Question: Describe the condition in detail:
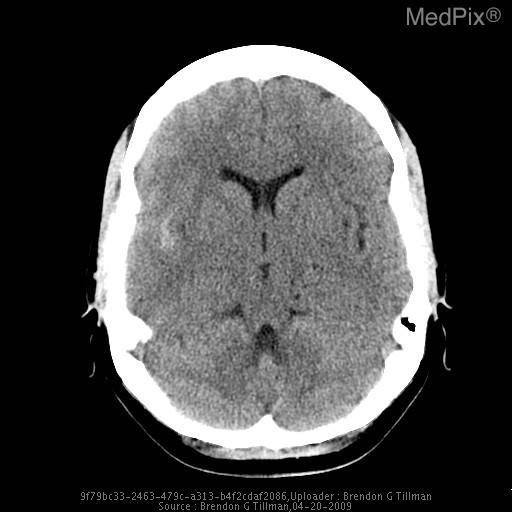
Answer: The disease is discussed as: Postpartum cerebral angiopathy is a rare ailment that affects females who are otherwise healthy and recently had a normal pregnancy and uncomplicated delivery. Like primary and other secondary cerebral vasculitis, postpartum cerebral angiopathy may cause ischemic or hemorrhagic stroke, and neurological deficits. More commonly, secondary cerebral angiopathy occurs in the setting of other medical conditions such as infections, systemic vasculitis (Wegener’s granulomatosis & polyarteritis), connective tissue diseases (systemic lupus erythematosus & rheumatoid arthritis), medications, illicit drugs, carcinomas (lymphoma & leukemia), and Behcet’s disease. Other conditions, therefore, need to be ruled out before a diagnosis of postpartum cerebral angiopathy can be made including preeclampsia /eclampsia.

Contrast catheter angiography and magnetic resonance imaging/angiography (MRI/MRA) are the typical imaging modalities used to help with the diagnosis of cerebral vasculitis although, single photon emission computed tomography (SPECT) and Indium-labelled white cell nuclear scanning may provide some benefit. Definitive diagnosis of cerebral vasculitis is typically made by biopsy of brain.

In this patient she presented to the ER with the “worst headache of her life” on the right side 4 days postpartum. Noncontrast computed tomography (CT) showed subarachnoid hemorrhage (SAH) with the right sylvian fissure and the sulci of the right frontal lobe. Further vascular studies including a CT angiogram (CTA), contrast angiography, and MRA showed no evidence of an intracerebral aneurysm. The patient had no history of hypertension and was not hypertensive during the headache. She was tested several times throughout pregnancy with no evidence of elevated blood pressure, proteinuria, or headaches looking for preeclampsia. The patient had an elevated erythrocyte sedimentation rate (ESR) of 56 mm/hour.

Upon further investigation the patient had a contrast enhanced angiogram which showed irregular variable caliber vessels with “a sausage link” appearance in the cortical branches of both the middle cerebral arteries, more prominent on the right side as opposed to the left. The MRI also showed an acute 5 mm left cerebellar infarct located within a superior cerebellar artery vascular territory and multiple nonspecific small foci of increased FLAIR signal within the anterior aspects of the external capsule bilaterally.

This patient had several classic imaging findings of cerebral vasculopathy of small vessel ischemic disease, SAH, and cortical enhancement. She had no known significant past medical history including autoimmune disorders, systemic vasculitis, or connective tissue disorders. She had a normal uncomplicated pregnancy and developed her first symptoms 4 days postpartum fitting the description of postpartum cerebral angiopathy.

The patient was treated with oral prednisolone and was felt that a brain biopsy was not necessary in this case to make the definitive diagnosis.